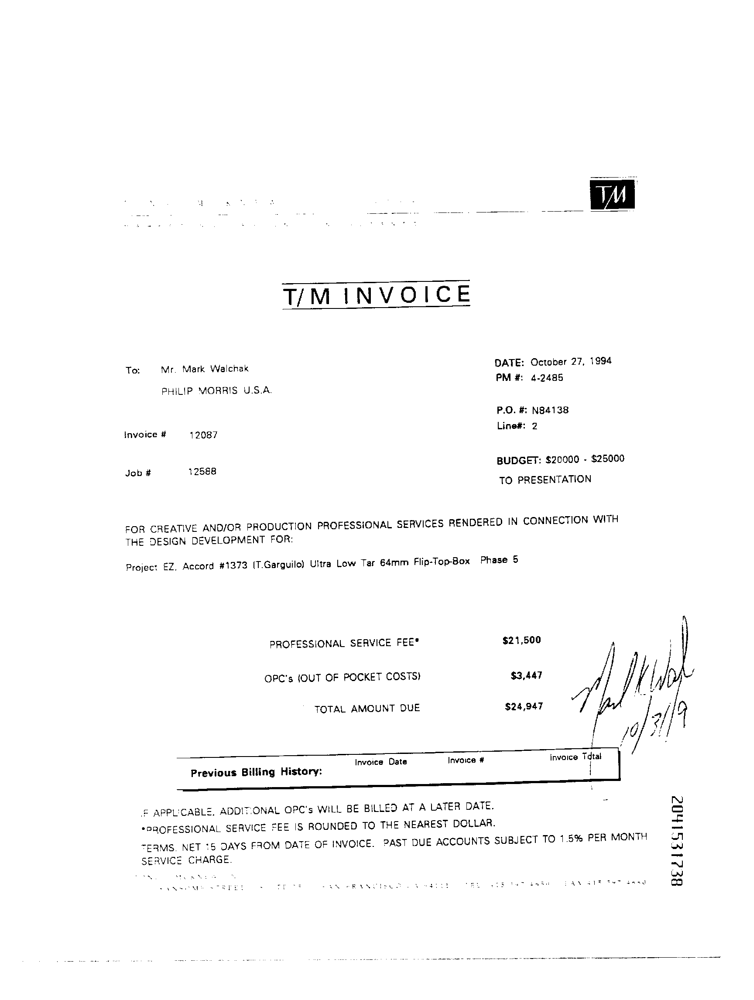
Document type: Invoice